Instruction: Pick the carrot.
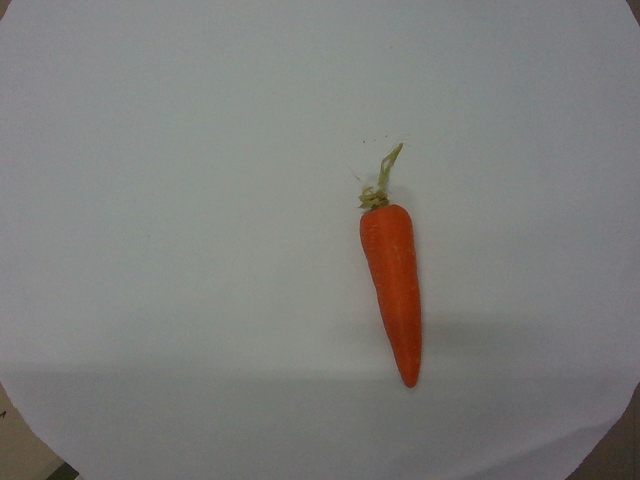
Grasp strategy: vertical